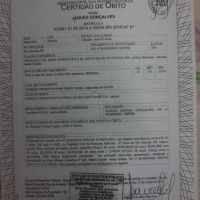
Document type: Invoice